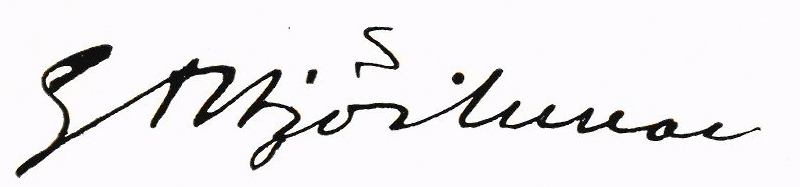
Signature of: gustaf adolf björkman